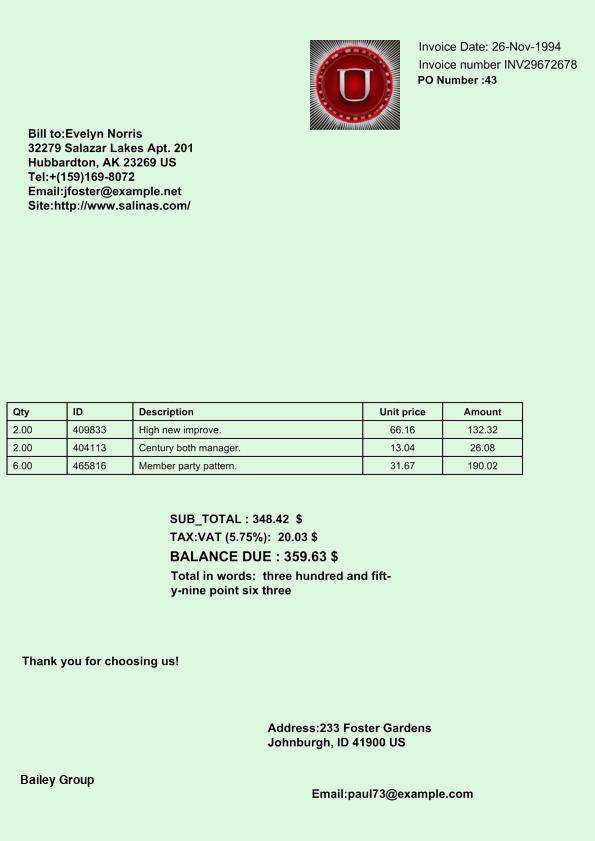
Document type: Invoice